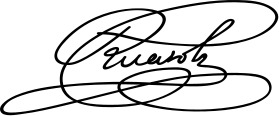
Signature of: bettino ricasoli